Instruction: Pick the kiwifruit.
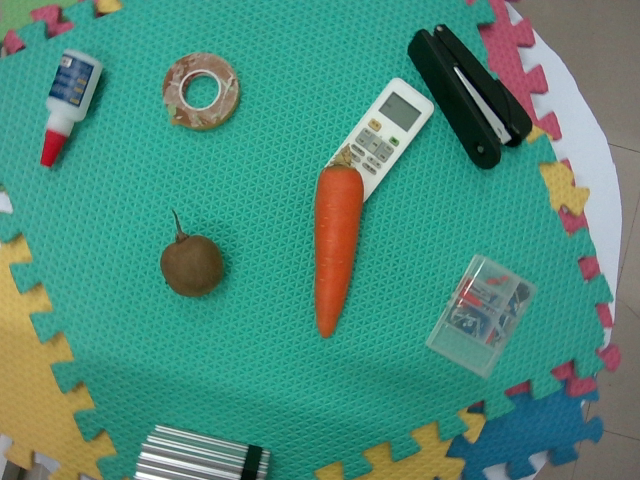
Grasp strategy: vertical